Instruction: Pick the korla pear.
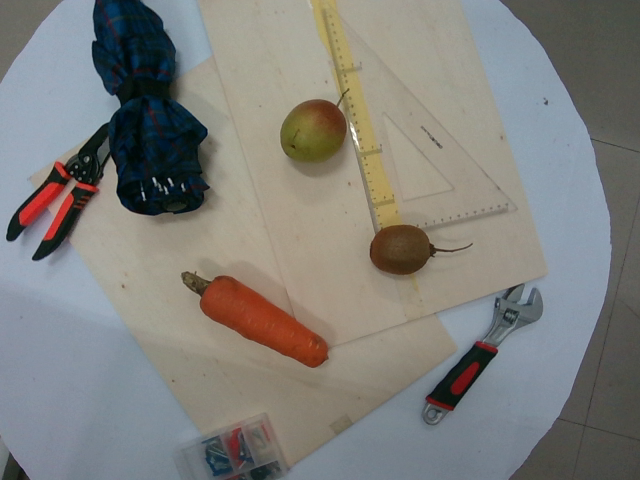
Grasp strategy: vertical